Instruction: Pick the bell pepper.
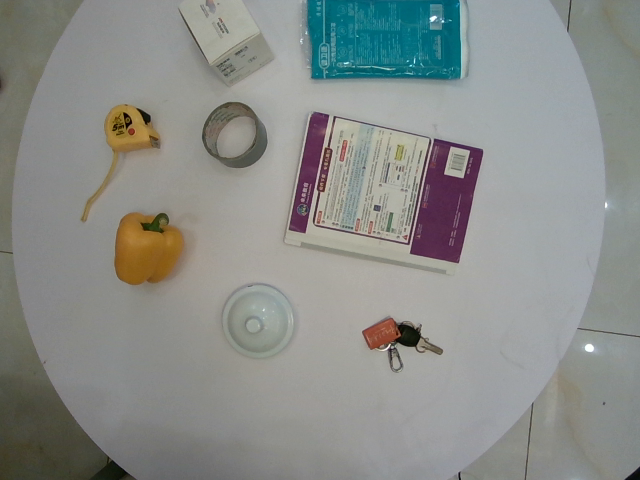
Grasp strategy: vertical